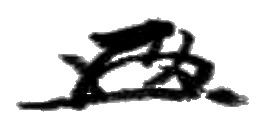
Signature of: zenkō suzuki